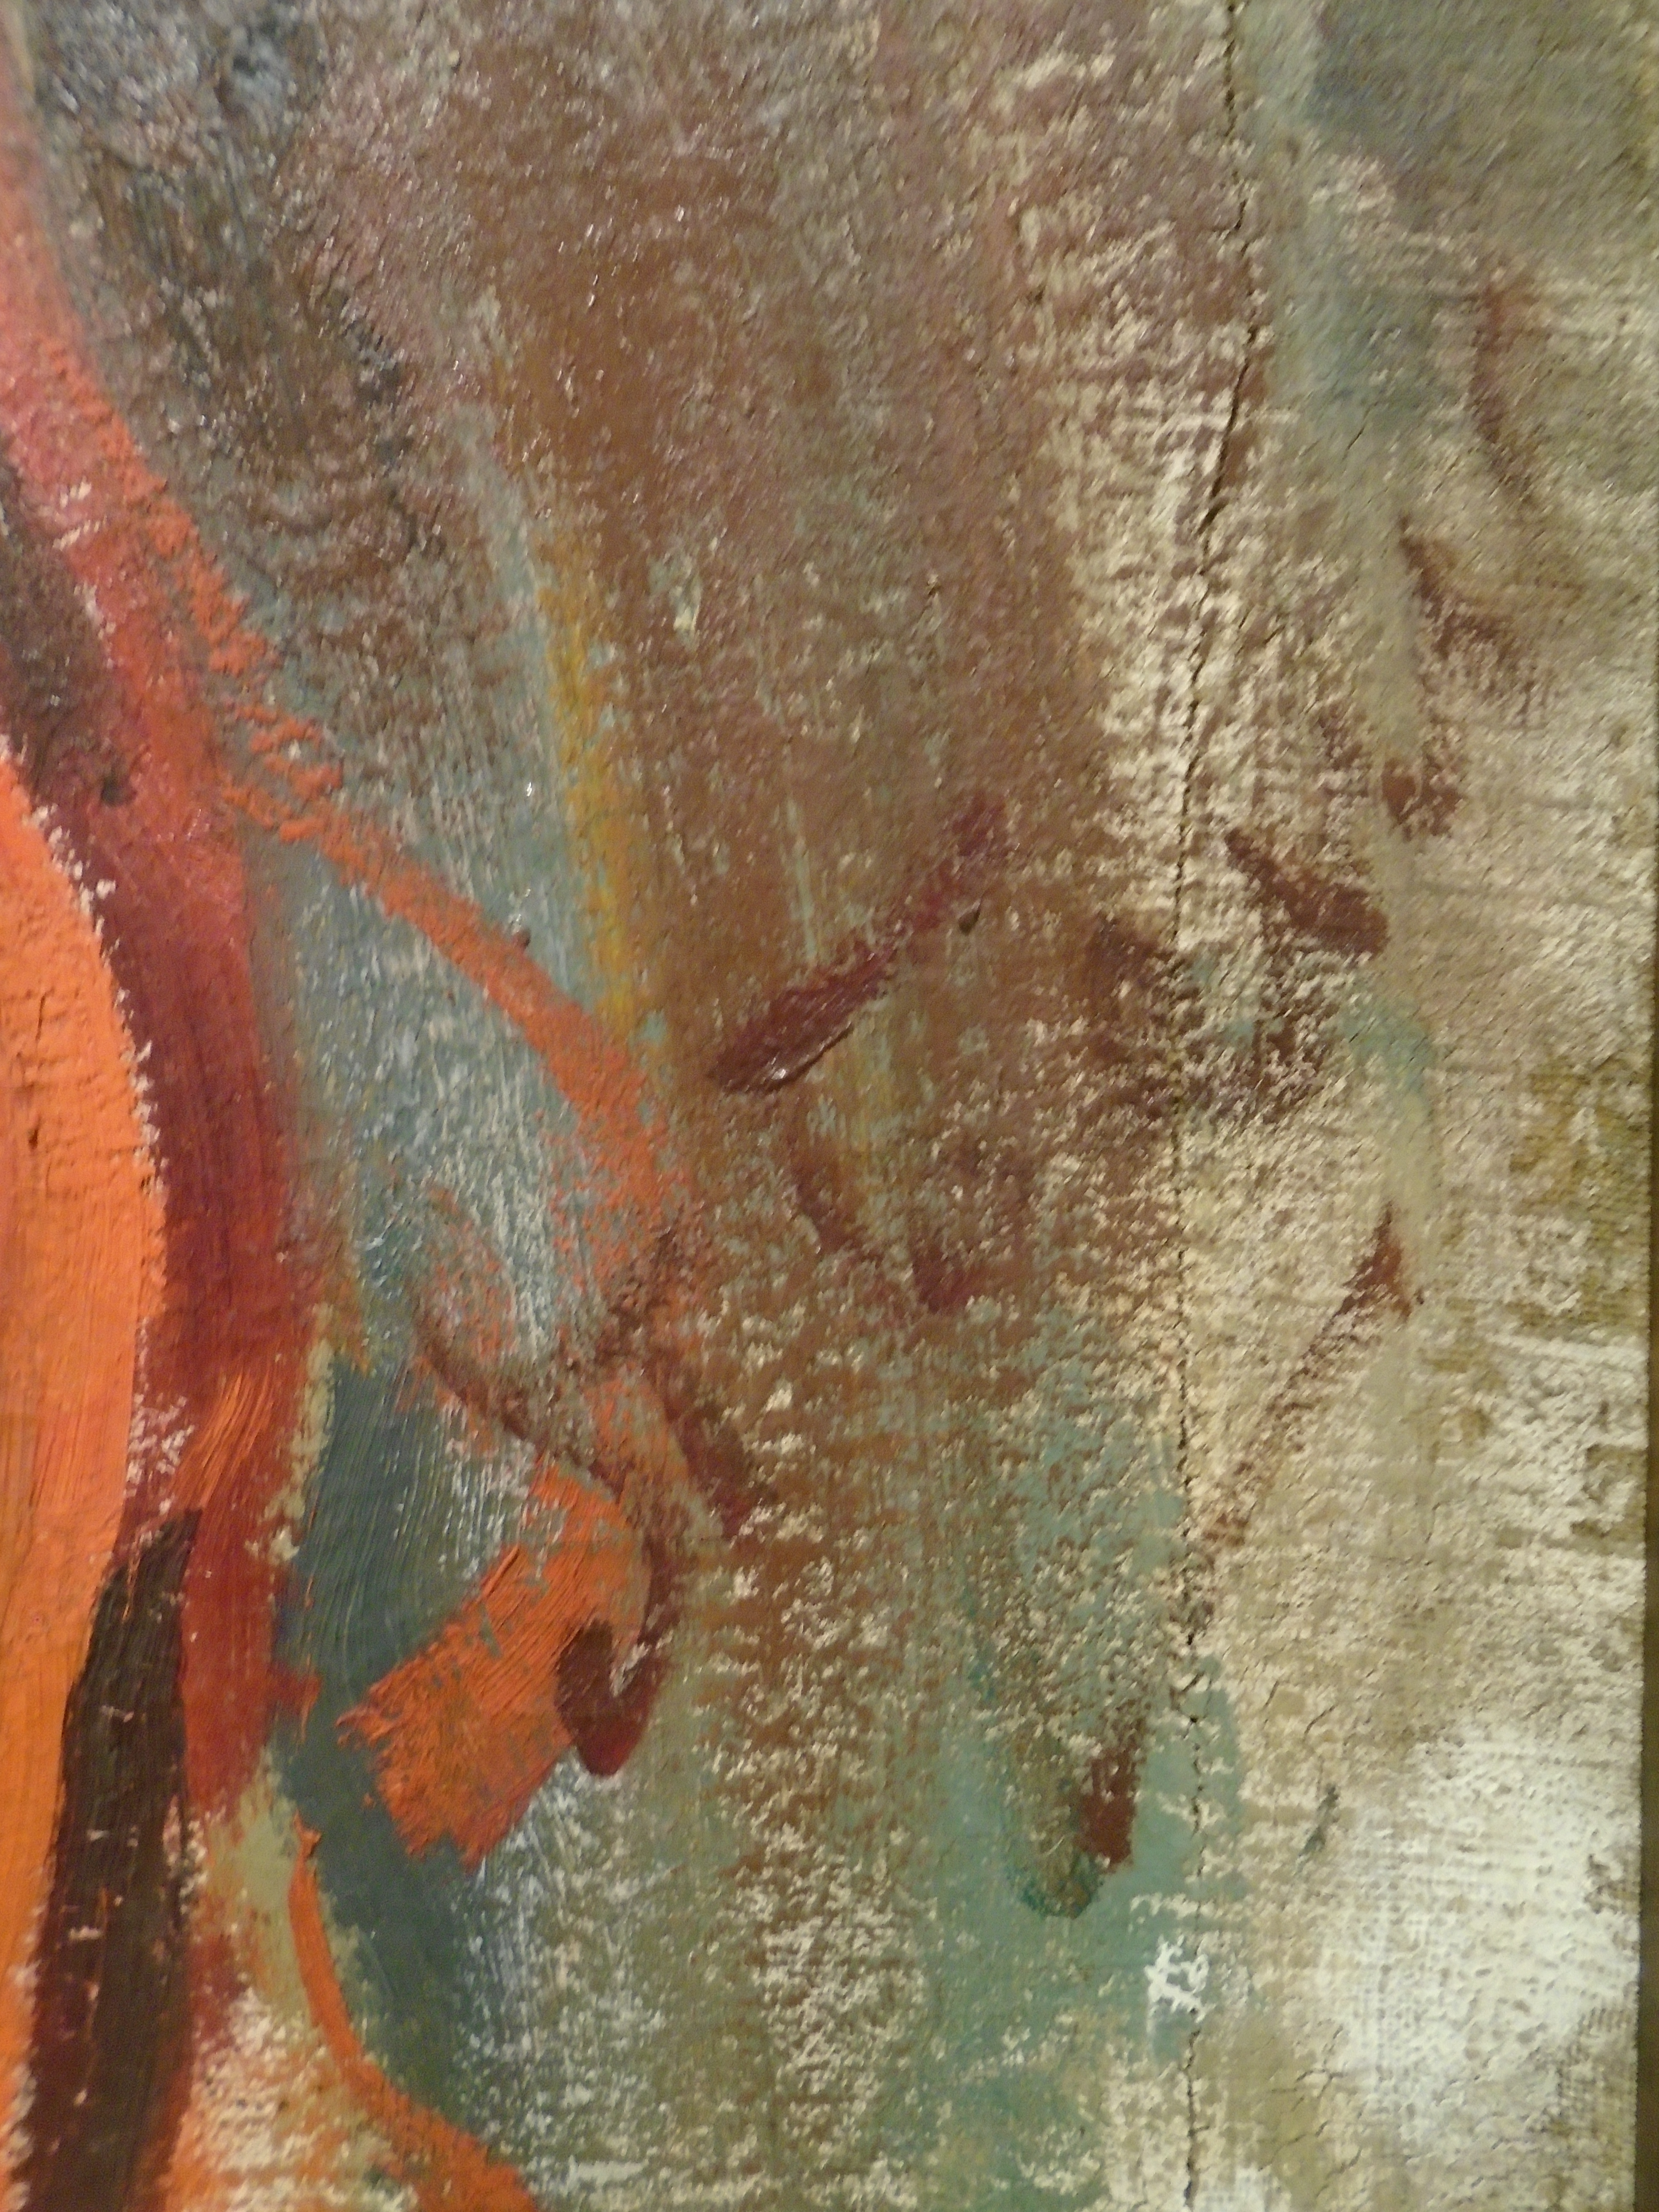
Signature of: pavel petrovich benʹkov